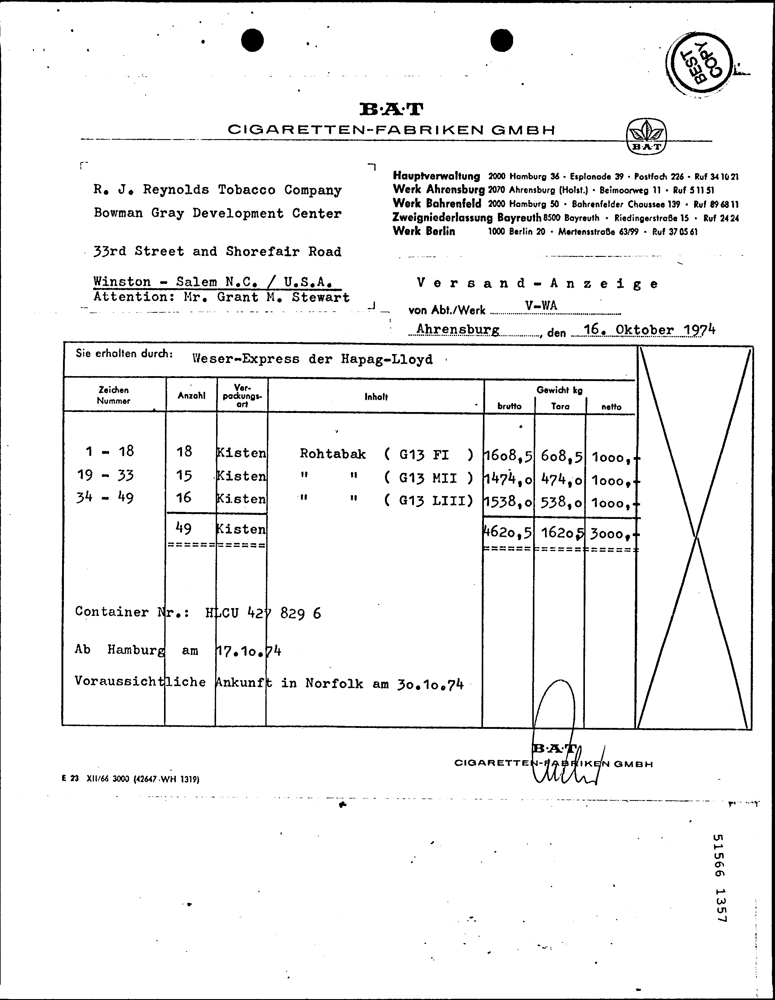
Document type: Invoice